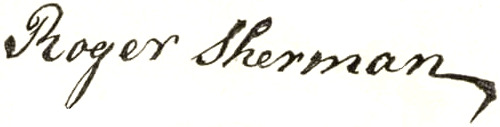
Signature of: roger sherman